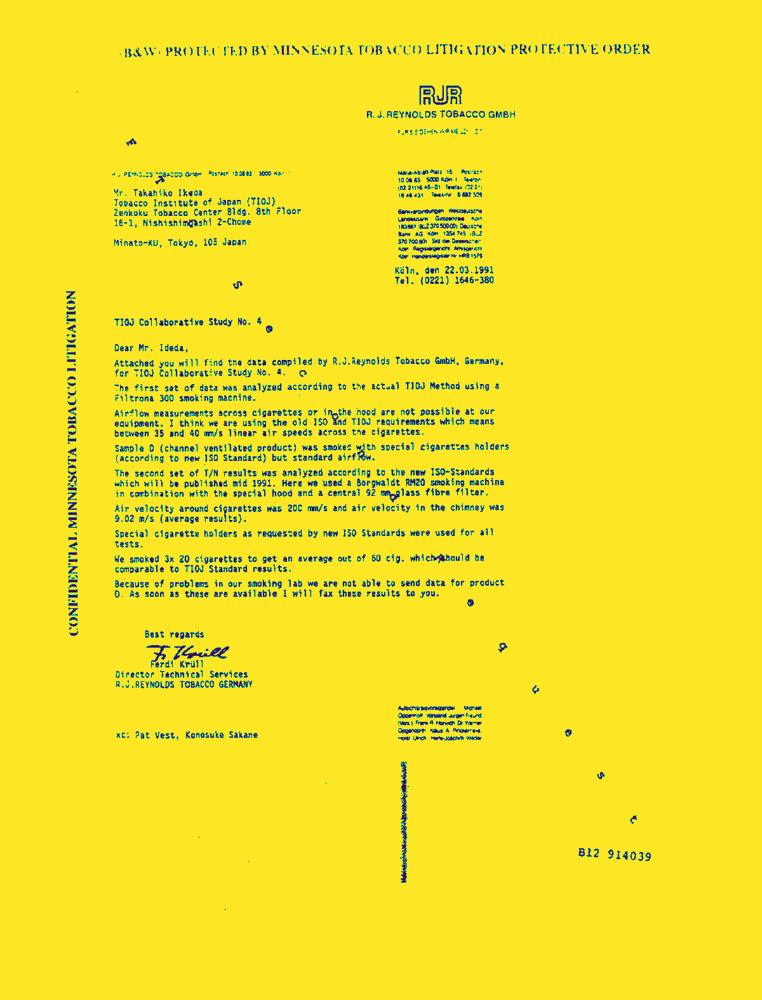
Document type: Letter-Doc